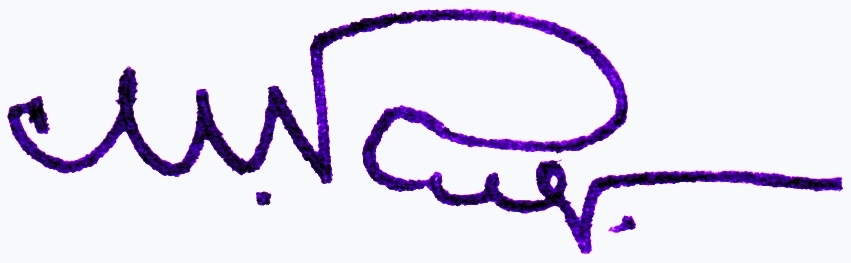
Signature of: modest cler